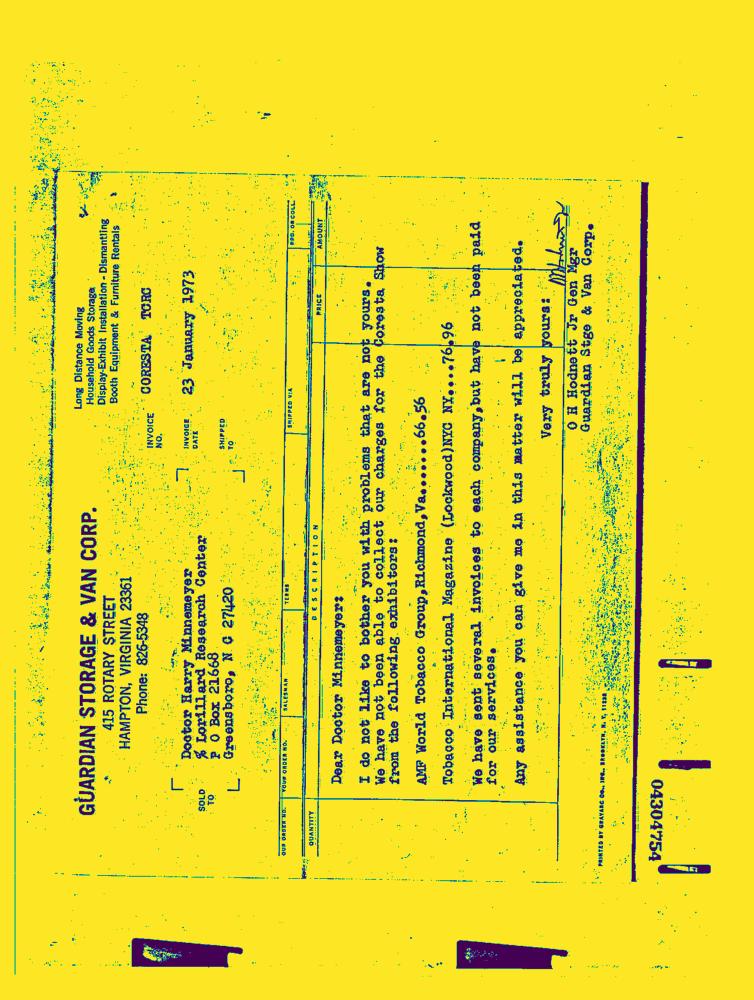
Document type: Invoice-Doc